Question: What type of tax is indicated in the document, personal property or real estate?
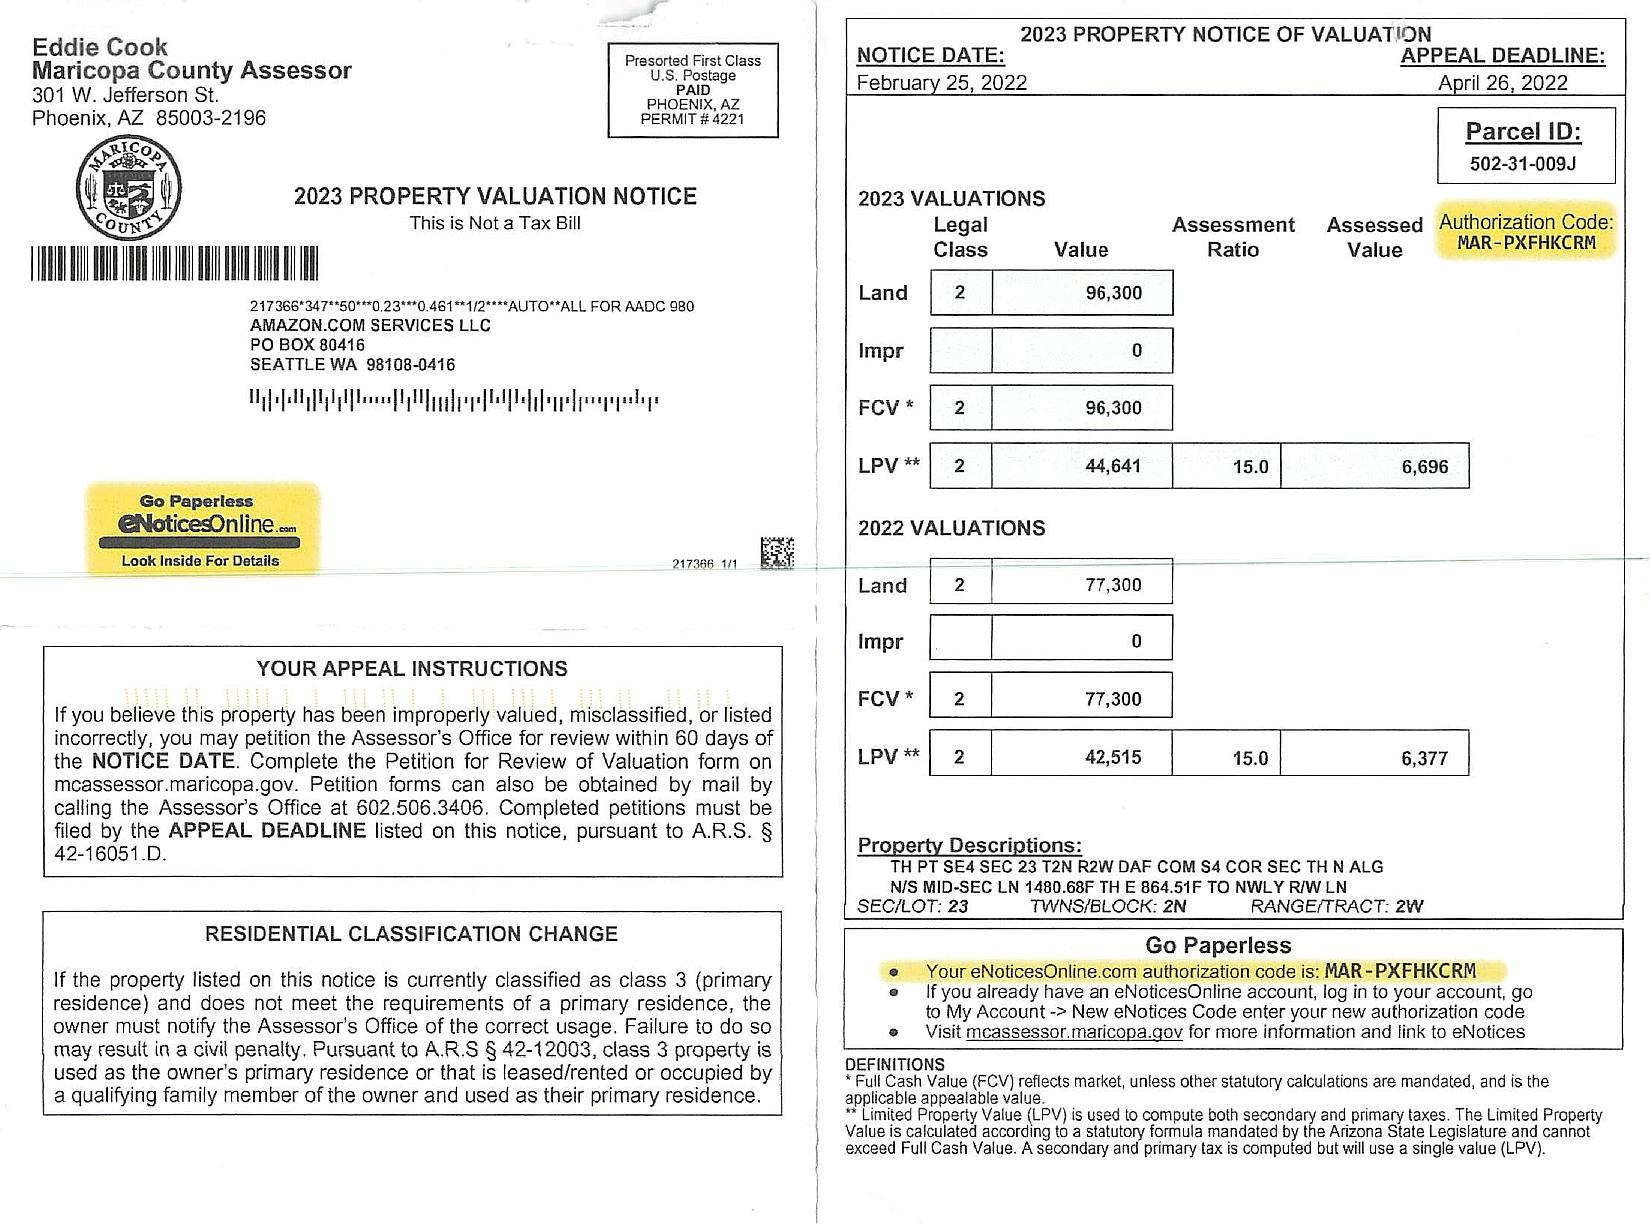
Answer: "Real Estate Tax"